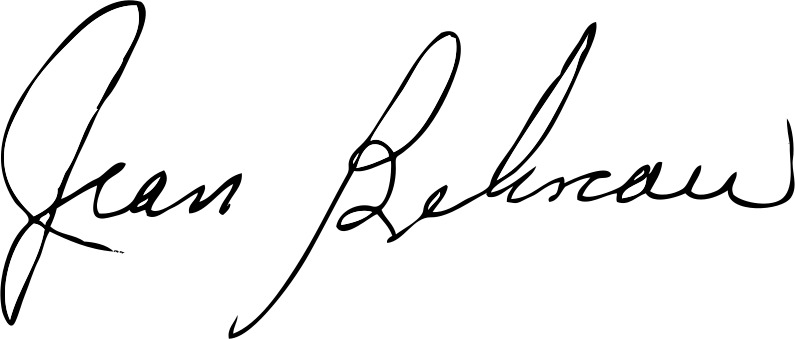
Signature of: jean béliveau